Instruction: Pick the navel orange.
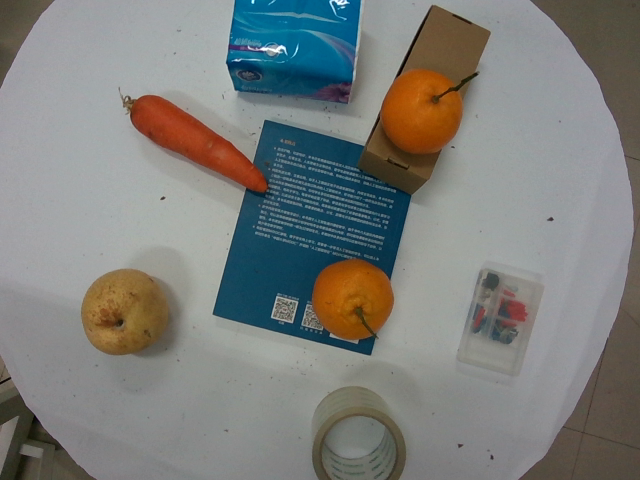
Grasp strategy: vertical